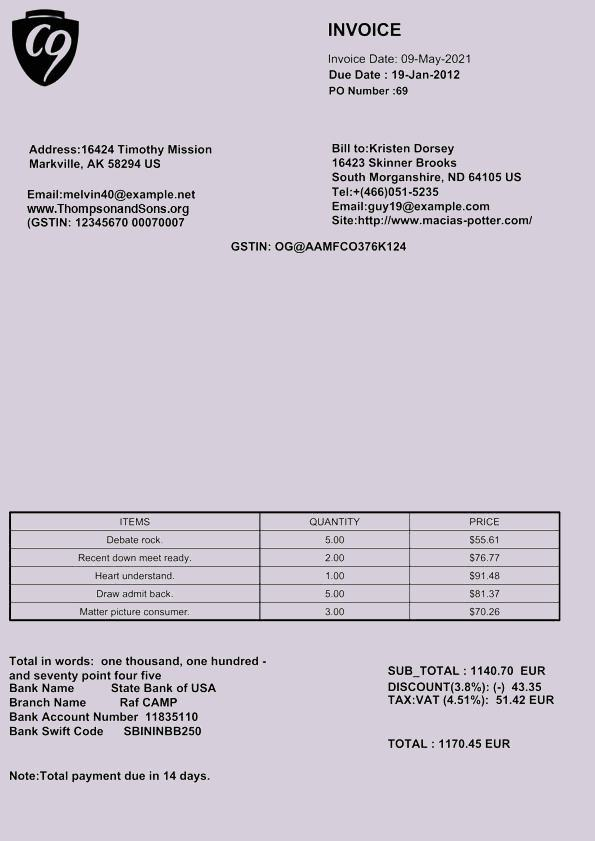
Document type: Invoice